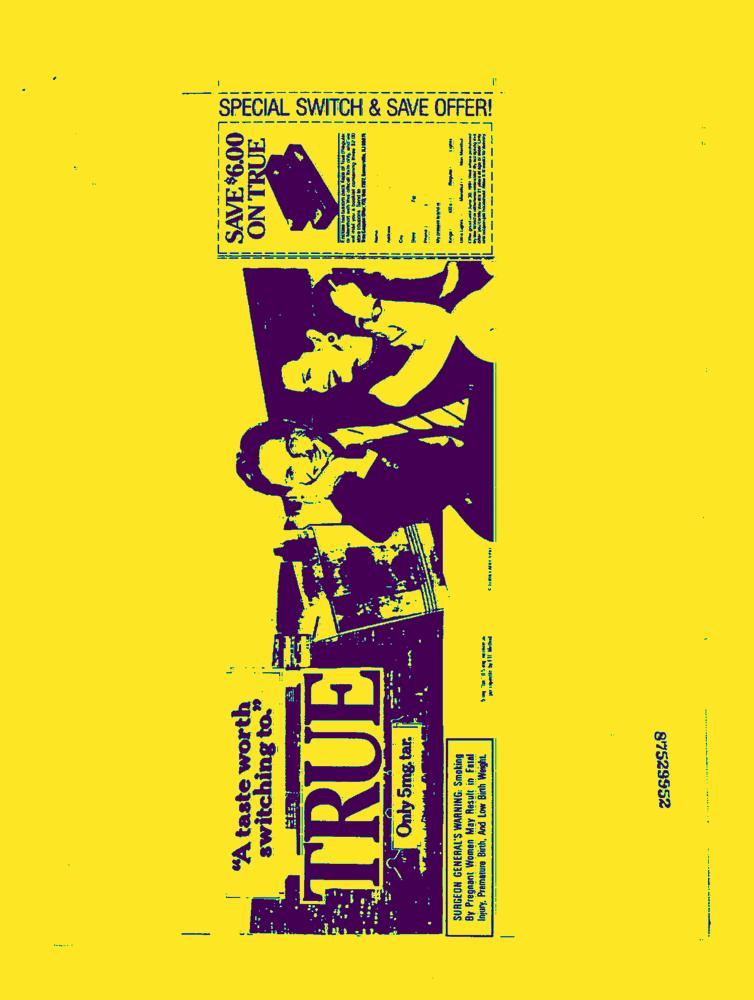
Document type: AD